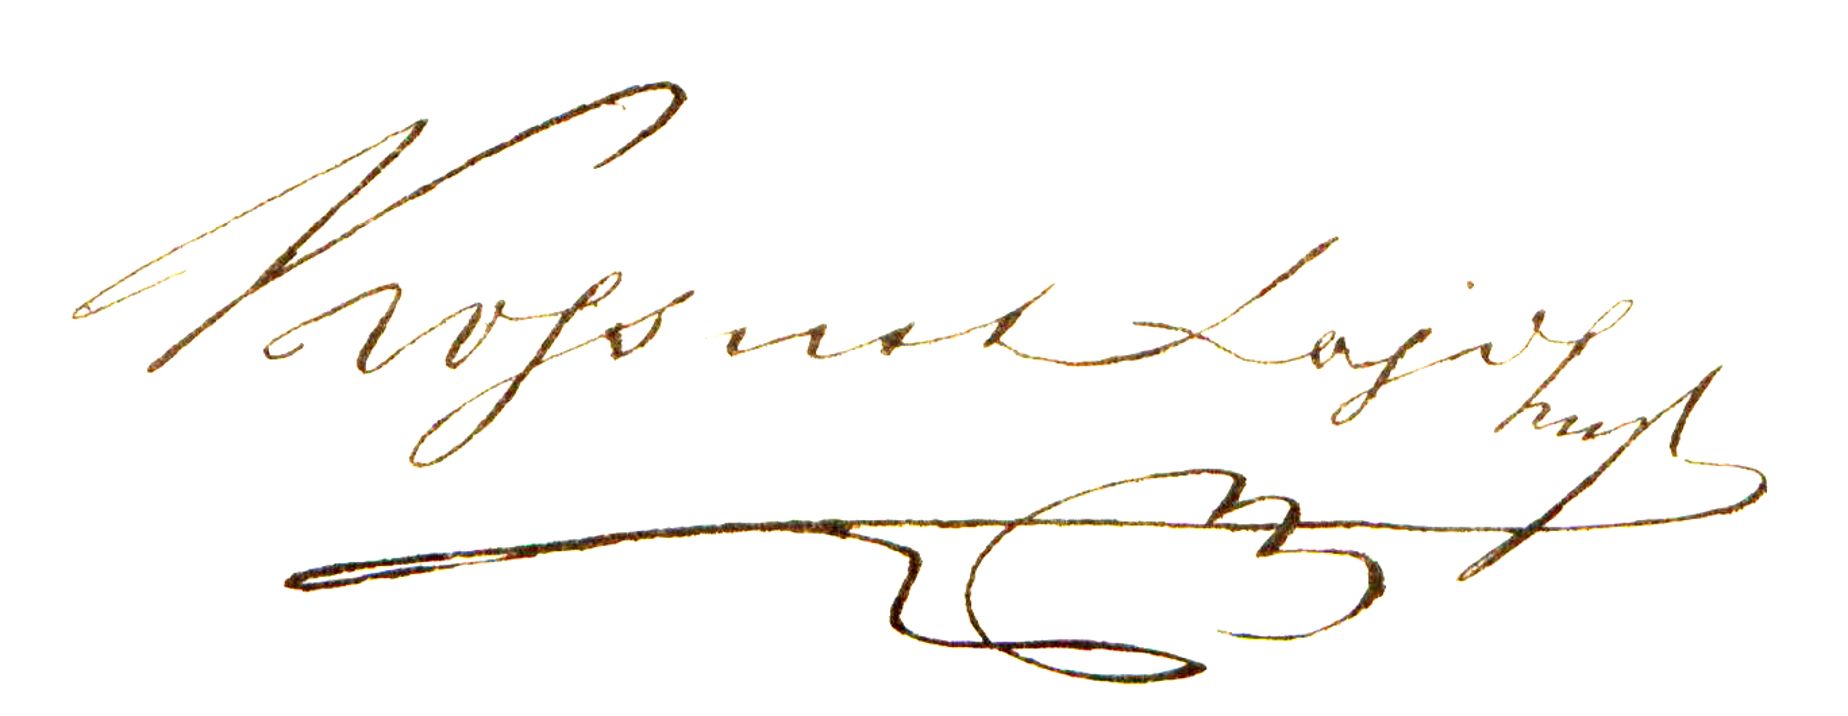
Signature of: lajos kossuth